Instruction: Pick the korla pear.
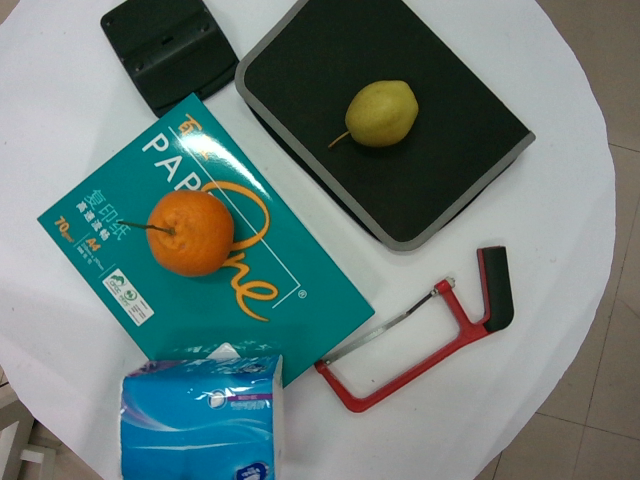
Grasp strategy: vertical